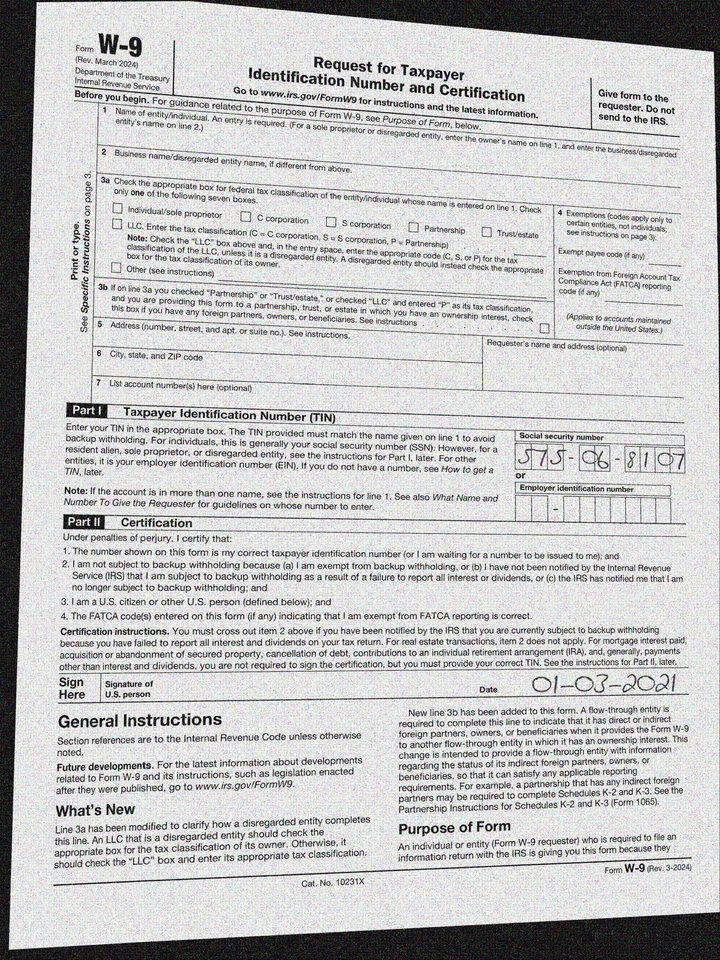
cbx: no
ssn: 575068107
sdt: 01-03-2021